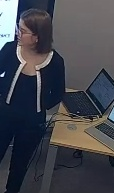
Категория: Коммуникативные модальности
Подкатегория: Вербальное
Описание действия: Ученики верно решили задания, представленные педагогом, за это педагог похвалил их, сказав, что все они молодцы и отлично справились.
Контекст и комментарии: Контекст до: ученики решили верно задание, рассказали решение педагогу. Реакция после: улыбки и удовлетворение за похвалу, ведь к решению задания были приложены усилия. Педагогический смысл: похвала стимулирует учеников к деятельности, они получают удовлетворение от решения задач.